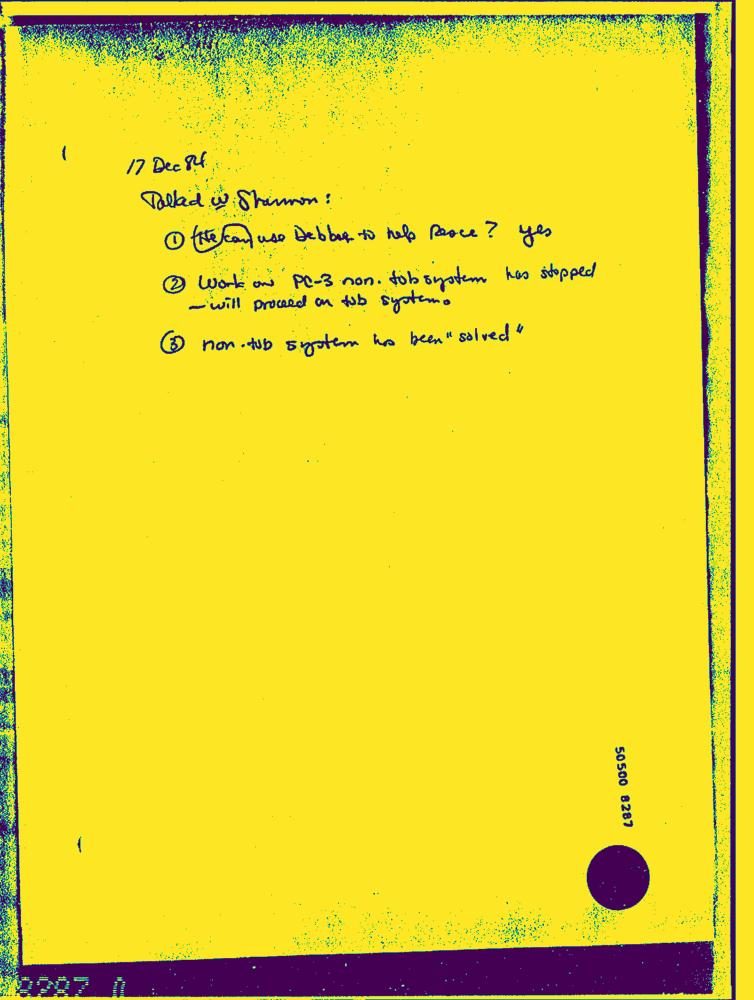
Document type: Hand-Written